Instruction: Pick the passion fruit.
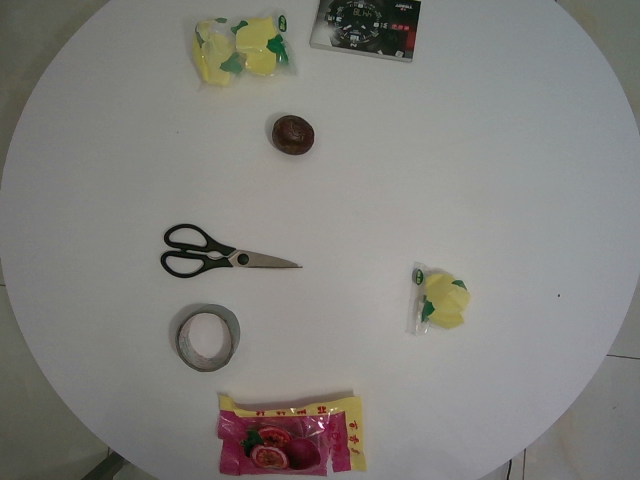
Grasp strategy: vertical